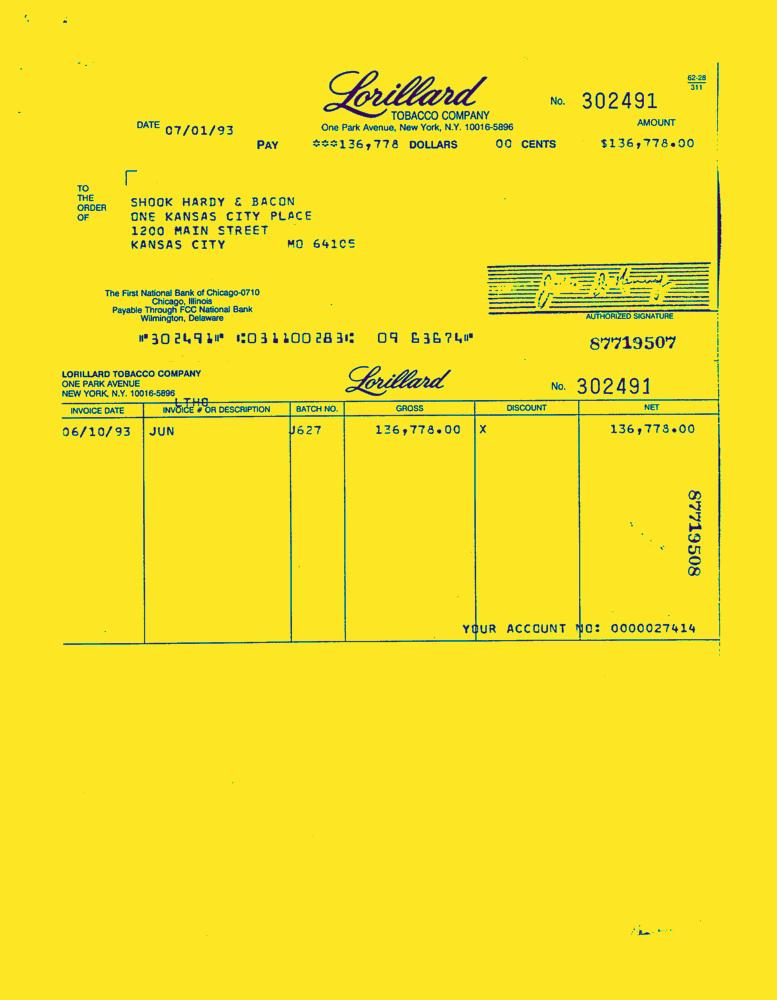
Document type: Invoice-Doc